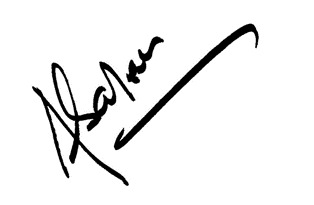
Signature of: ahmed saleem